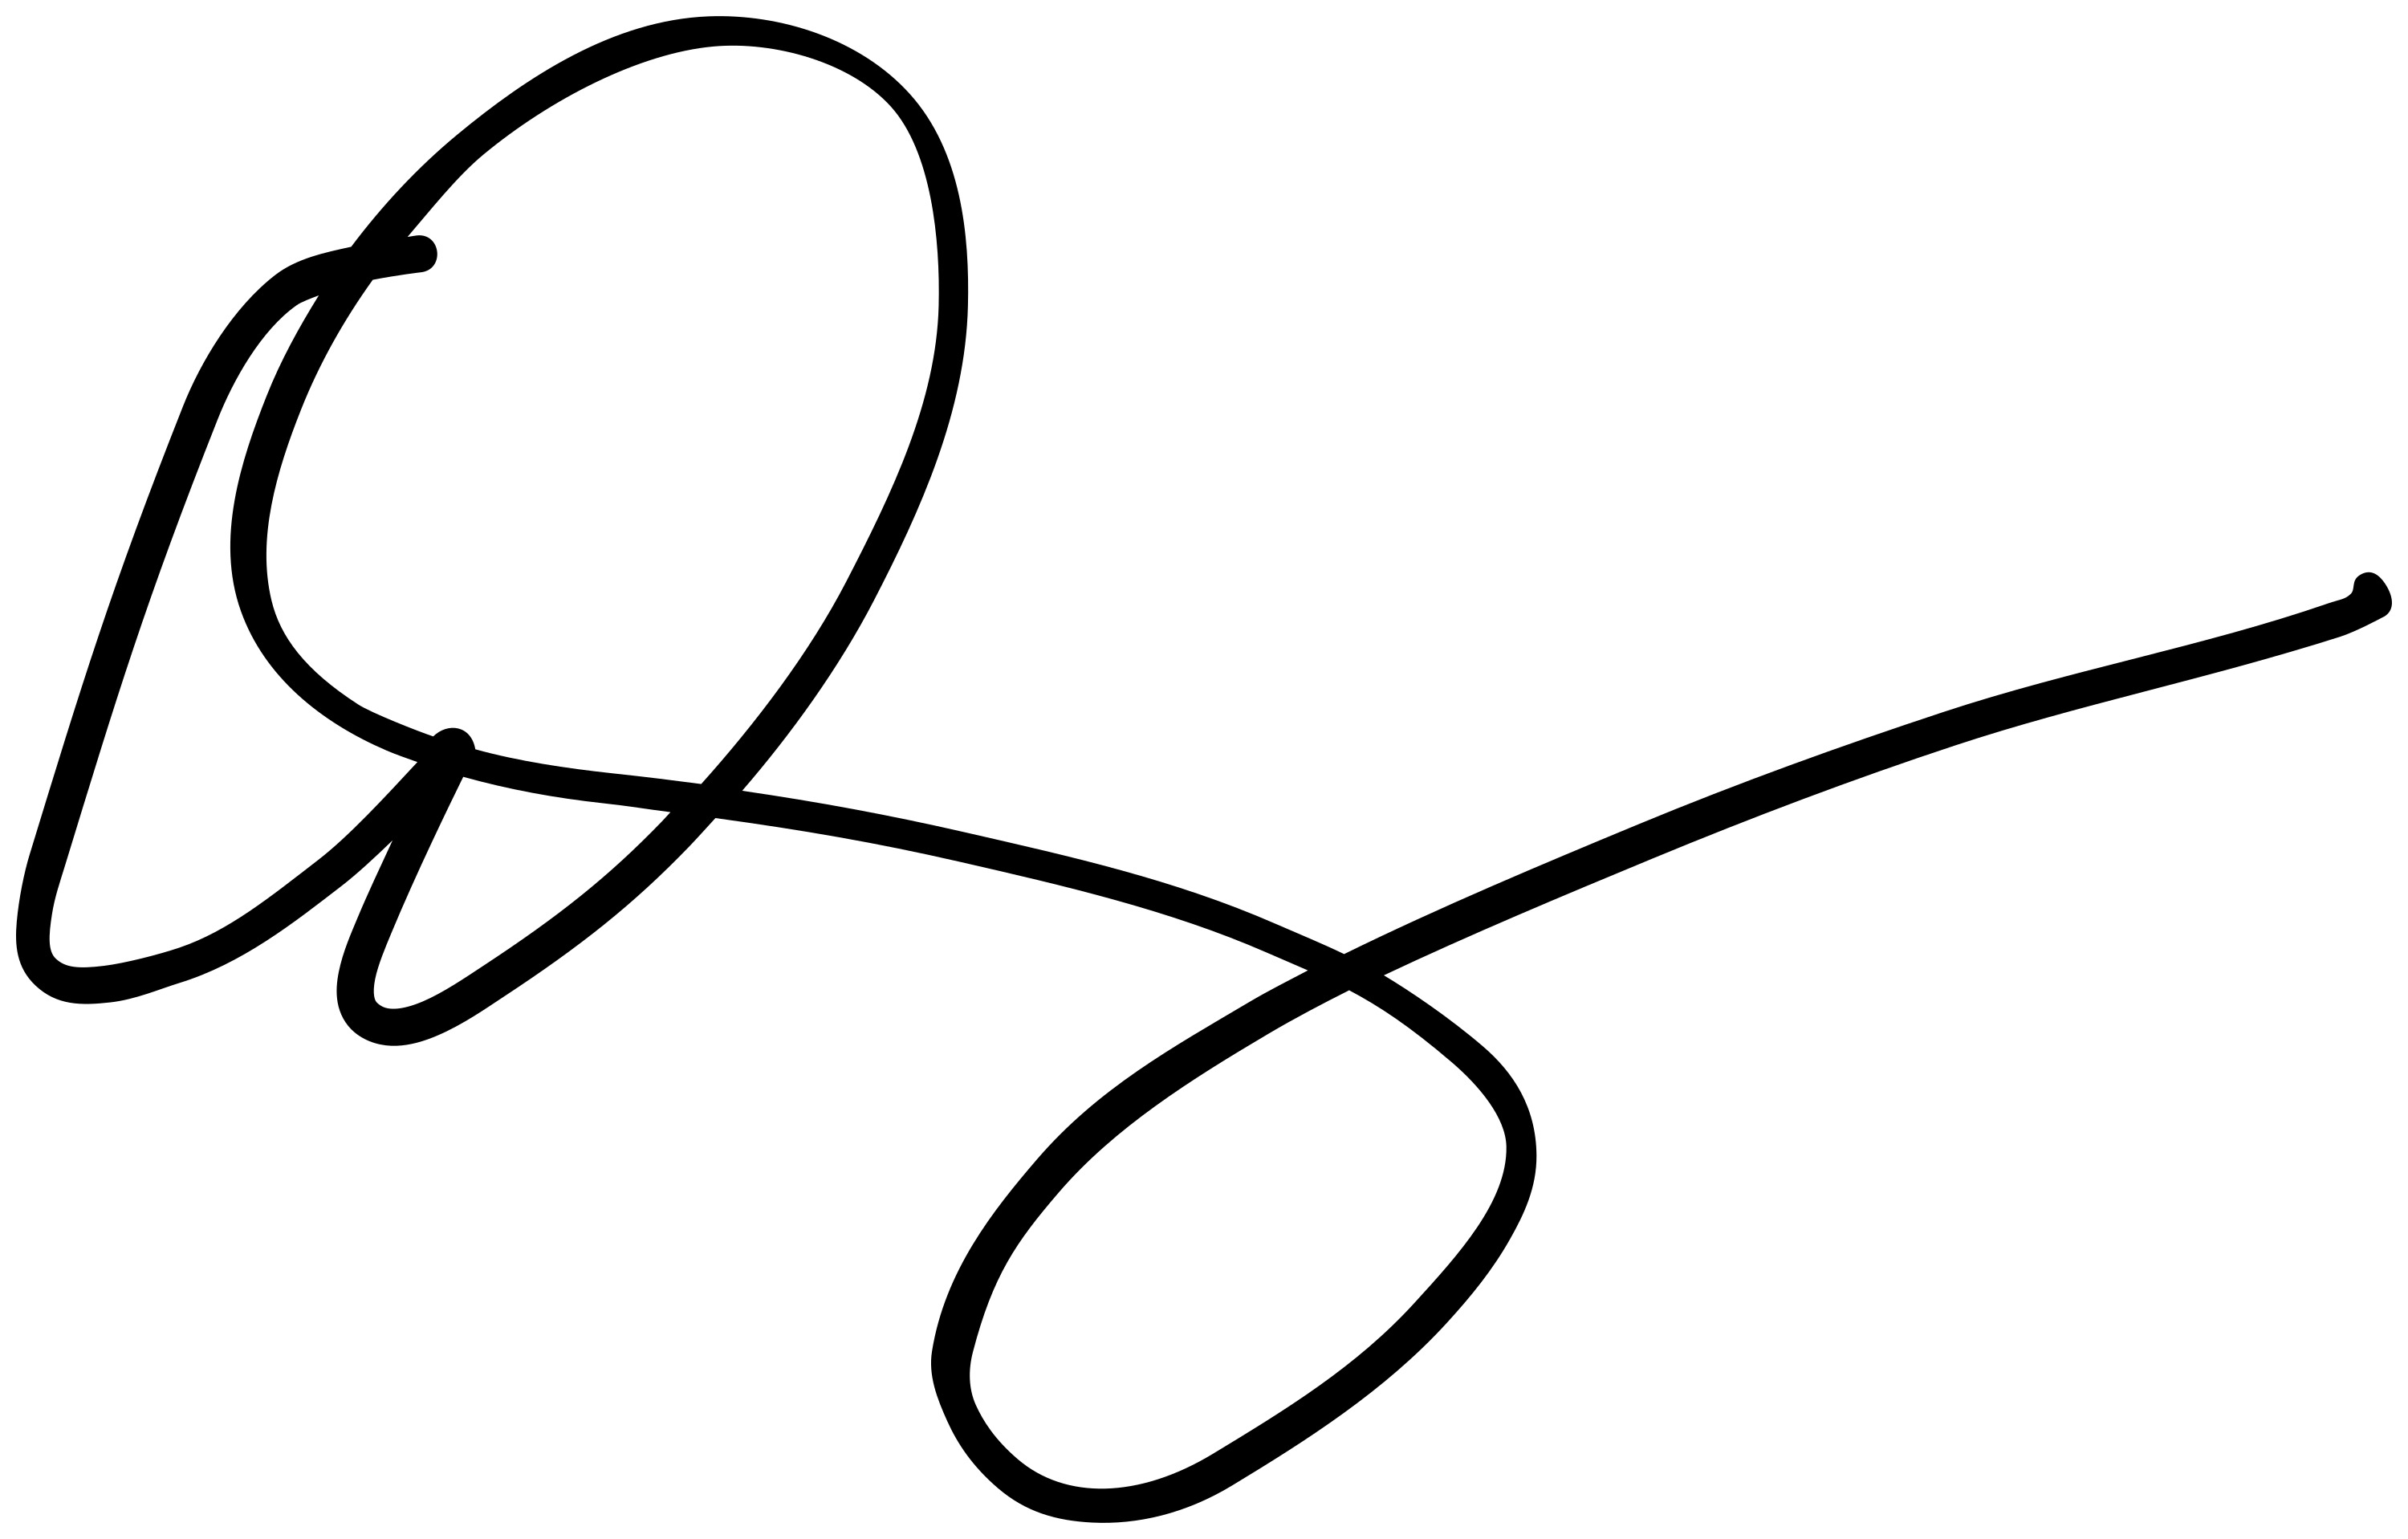
Signature of: emma stone